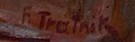
Signature of: fran tratnik